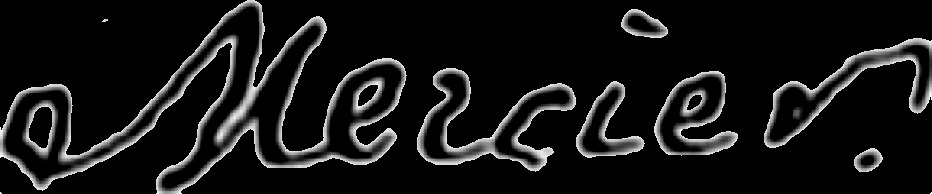
Signature of: louis sébastien mercier